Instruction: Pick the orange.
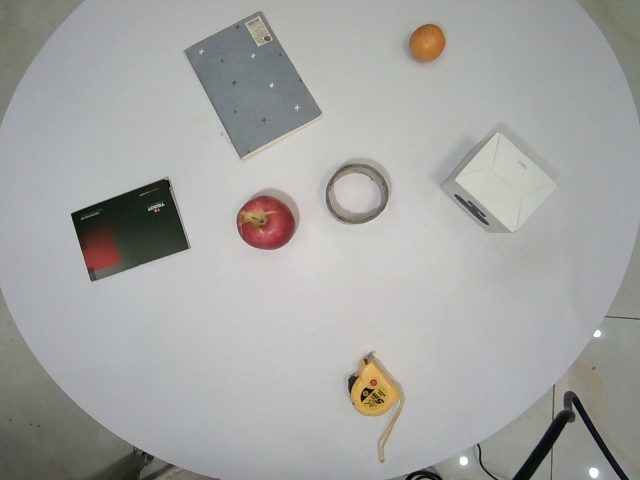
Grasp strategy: vertical